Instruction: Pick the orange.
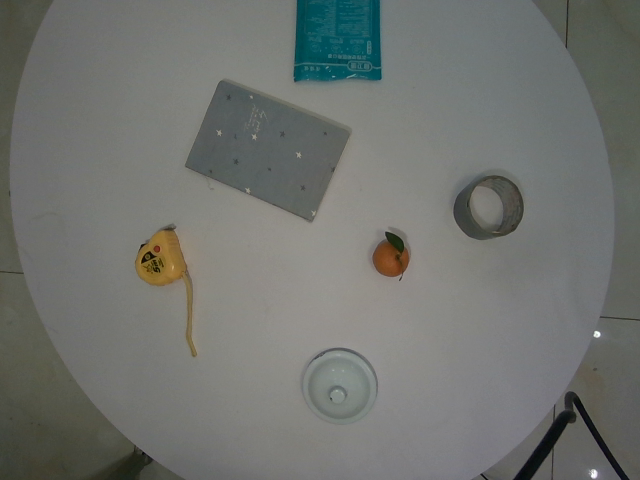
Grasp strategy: vertical